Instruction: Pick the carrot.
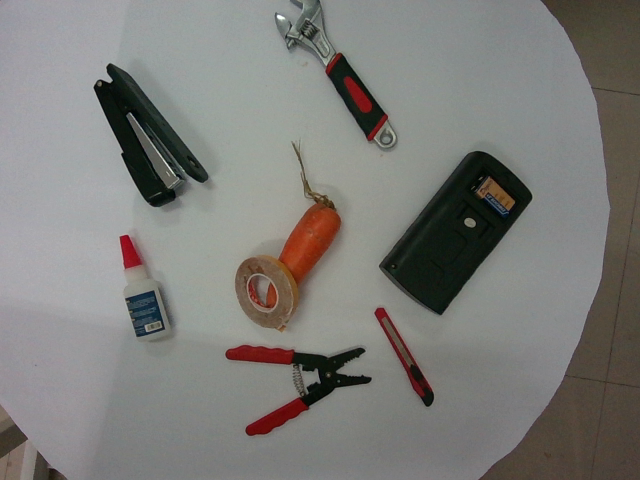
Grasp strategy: vertical